Question: What appears to be the issue?
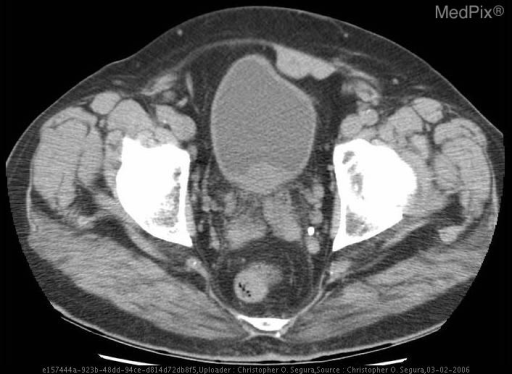
Answer: The findings suggest - Bilateral extrarenal pelves.
- No evidence of obstructing stones or stones in the bladder.
- Abnormal layering of contrast material within the posterior aspect of the bladder concerning for clot vs mural mass.
- Metastatic disease with spread to bilateral hilar and mediastinal lymph nodes.
- Metastatic disease with spread to left lower lung lobe.. Axial image of non-contrast CT shows mural mass on posterior wall of bladder just above the level of the prostate. Non-contrast CT performed just 10 days prior was repeated due to the bladder not being fully distended. Enlarged prostate contributed to difficulty of this case because mass effect produced an indentation in the same portion of the bladder wall. Also note atrophy of right abdominal rectus with irregular contour of the left abdominal rectus muscle which the patient first noted after thoracic surgery.. The patient might have a history of 82 yo man with 2-month history of painless gross hematuria.